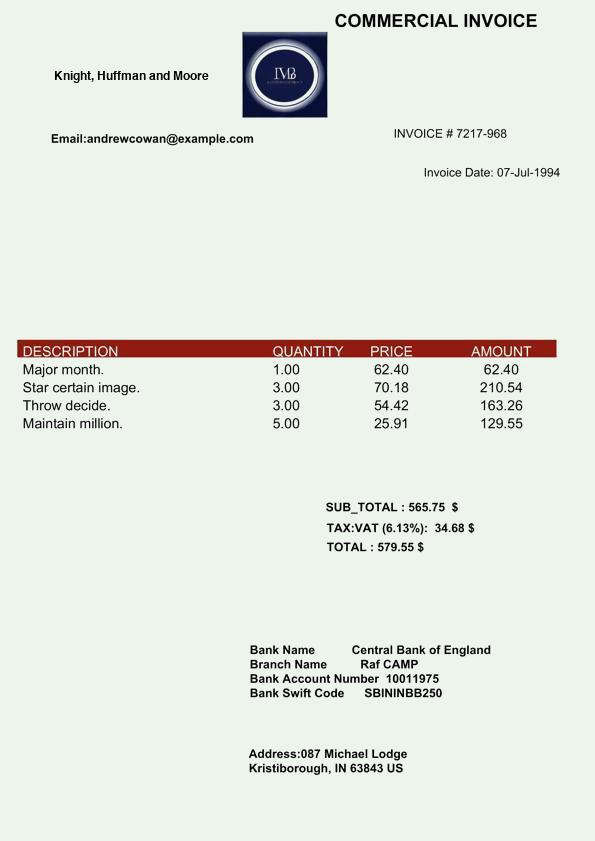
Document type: Invoice